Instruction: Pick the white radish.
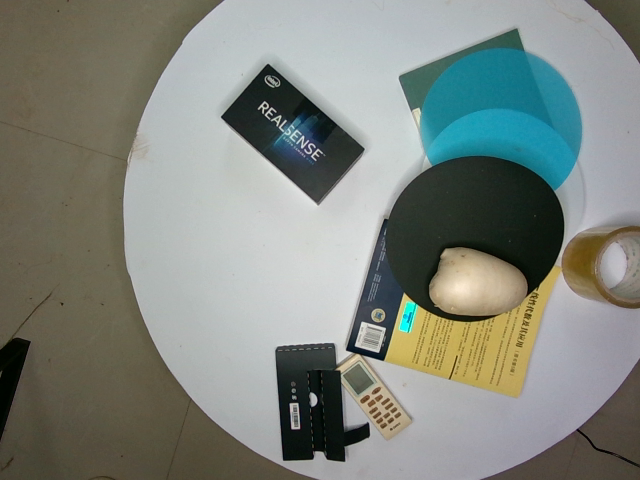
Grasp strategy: vertical